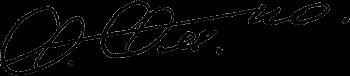
Signature of: olexander omelchenko